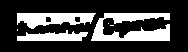
Signature of: rinieri della sassetta